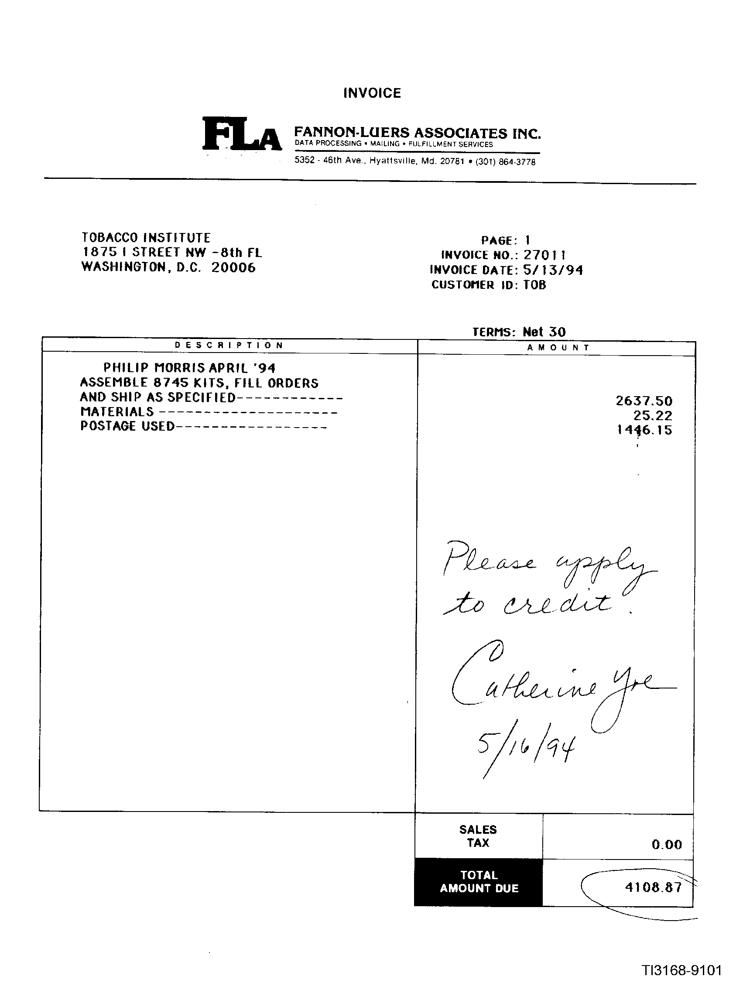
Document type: Invoice